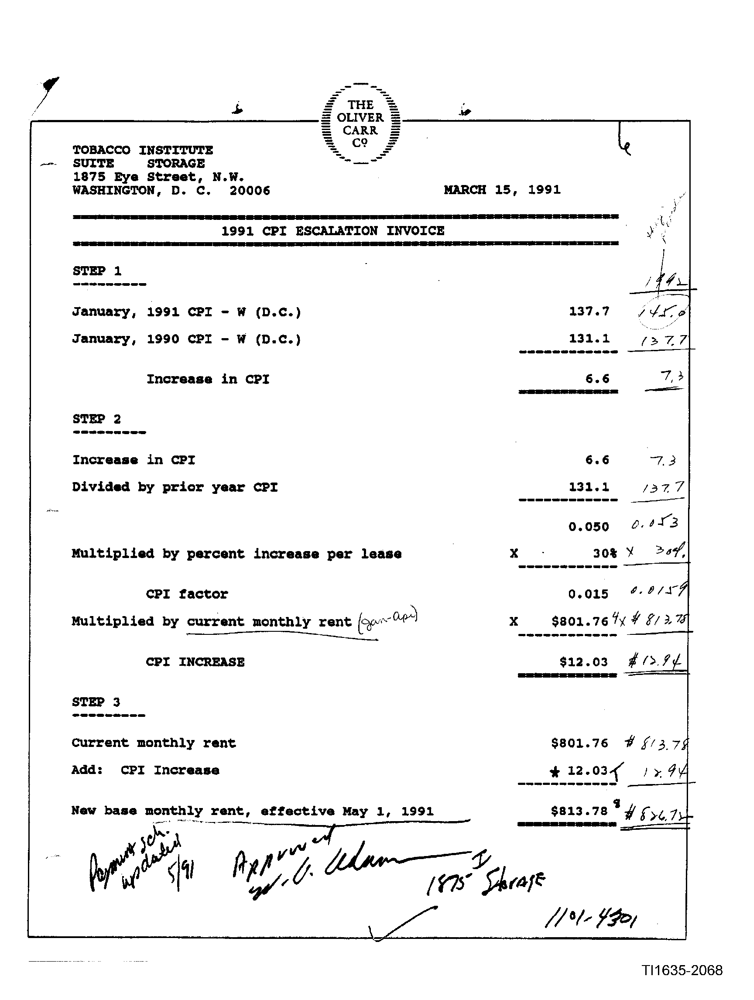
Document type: Invoice